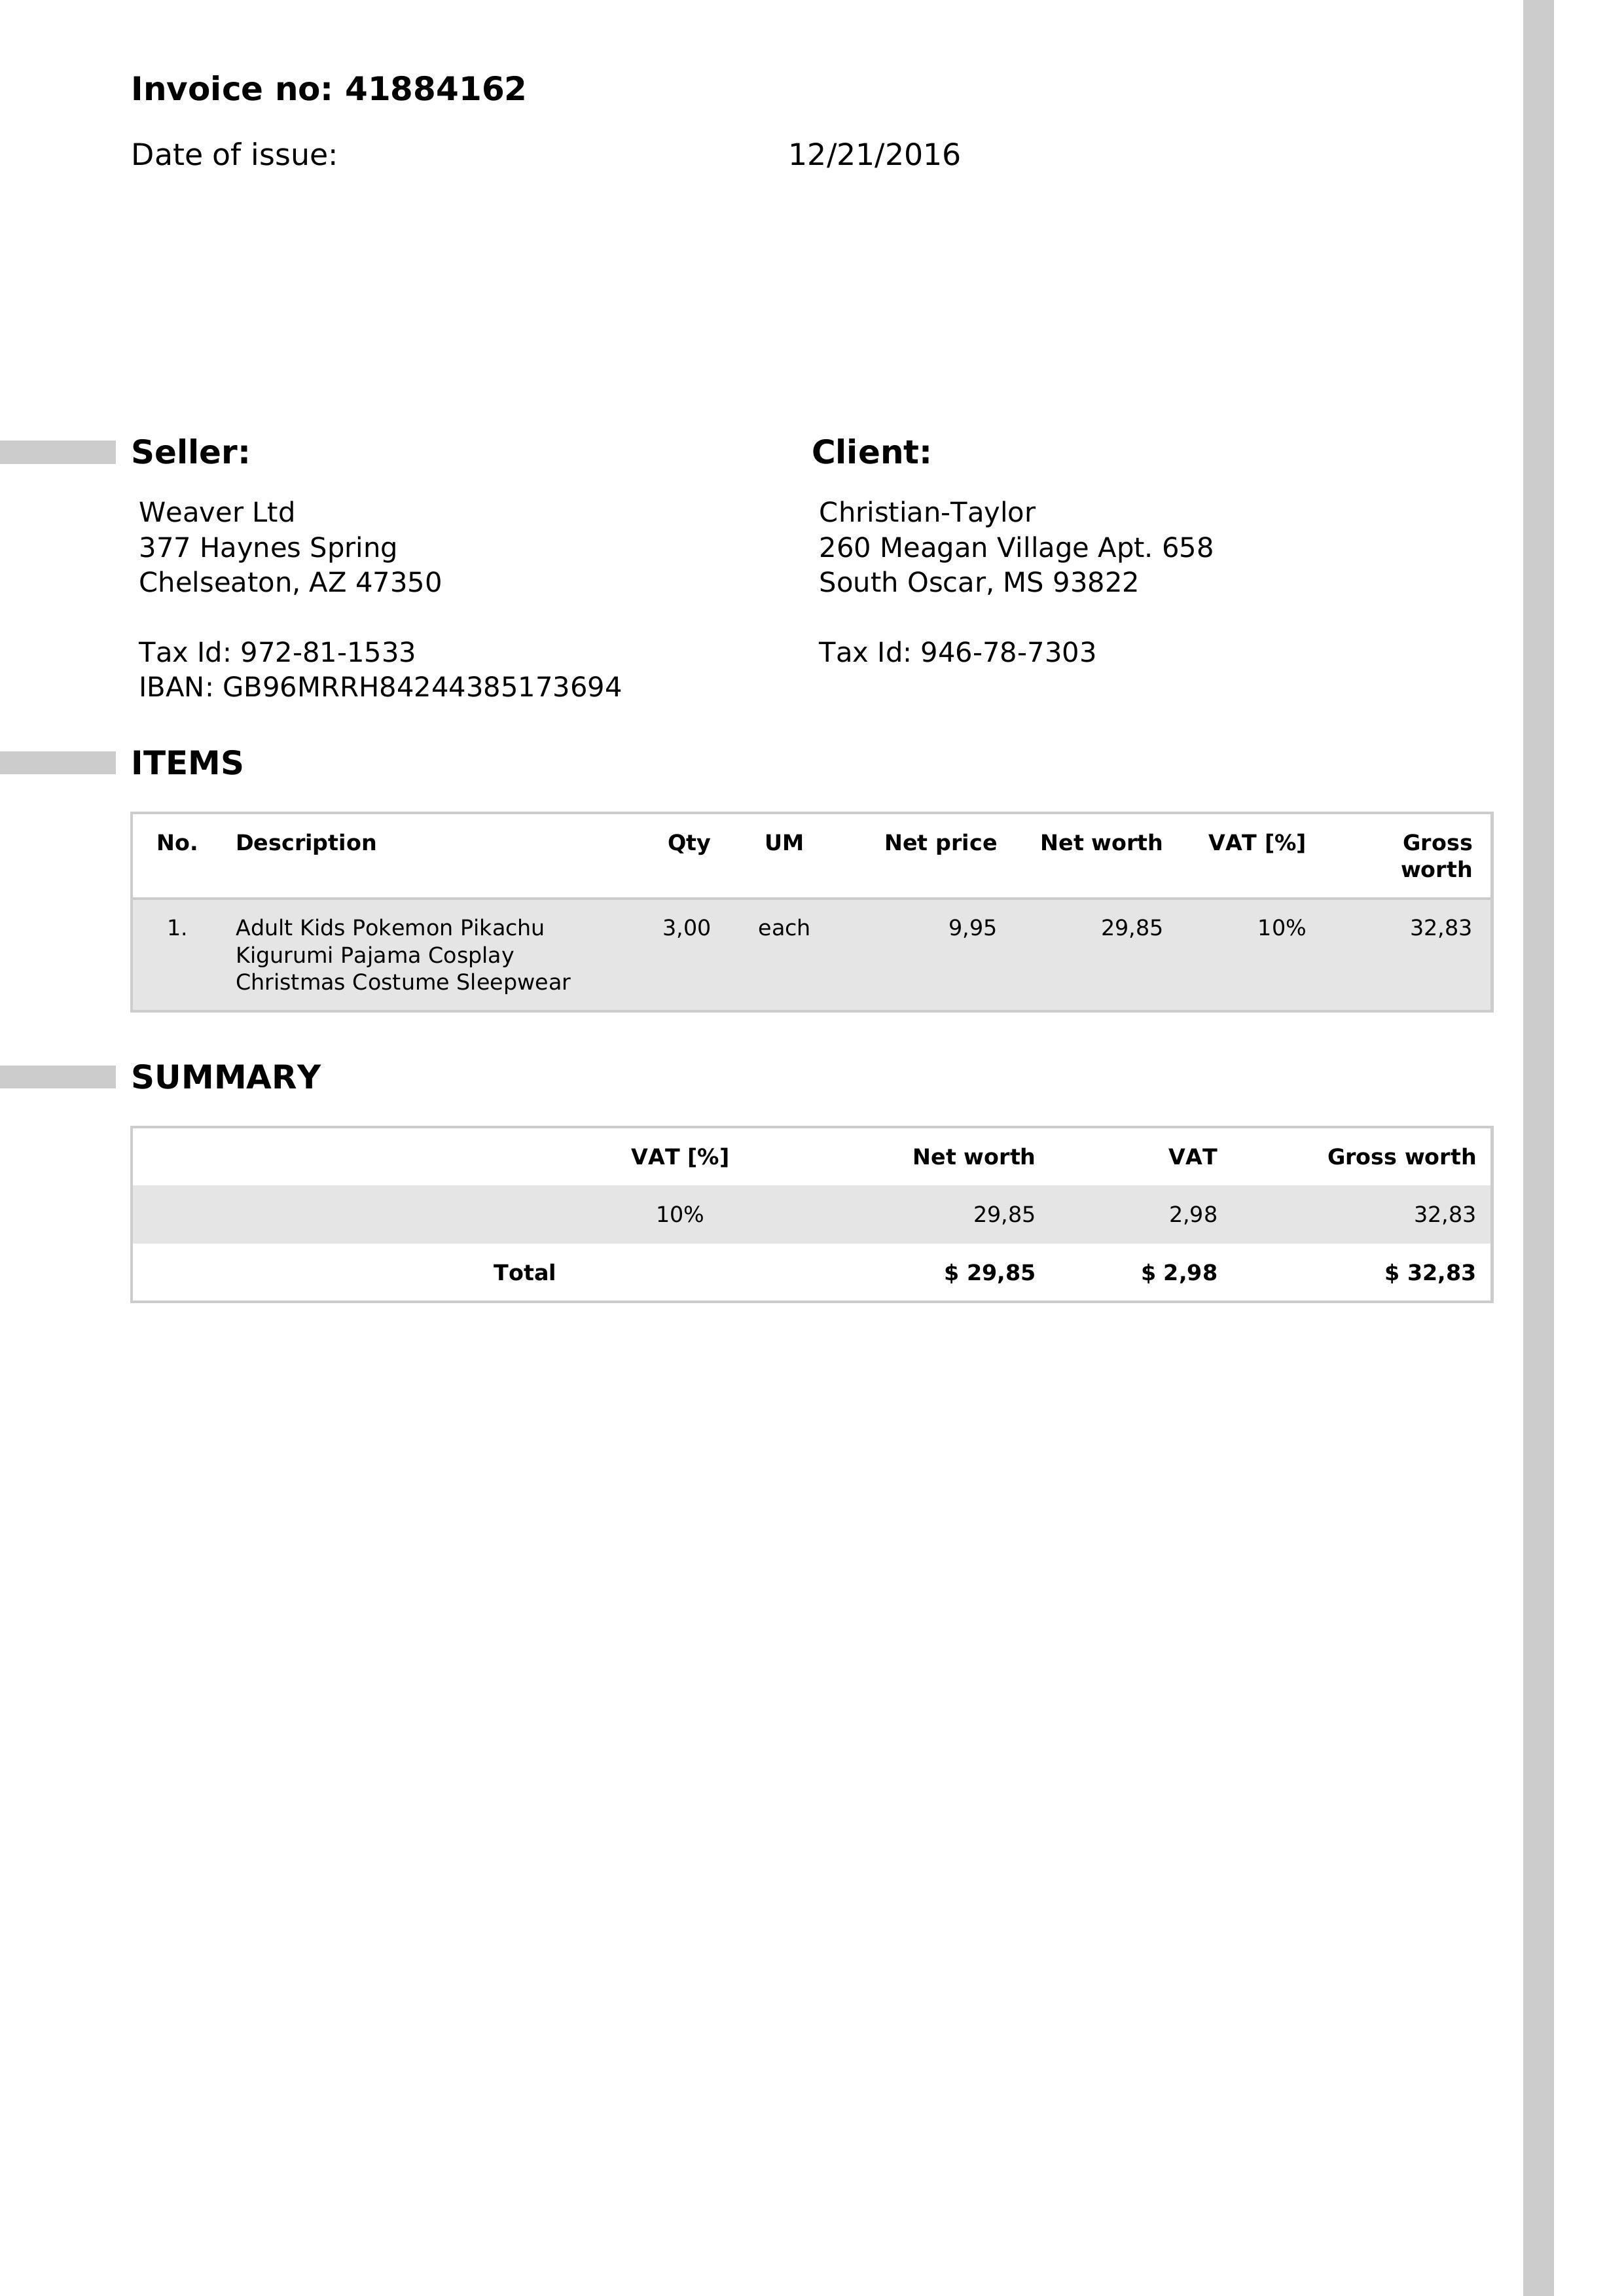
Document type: Invoice